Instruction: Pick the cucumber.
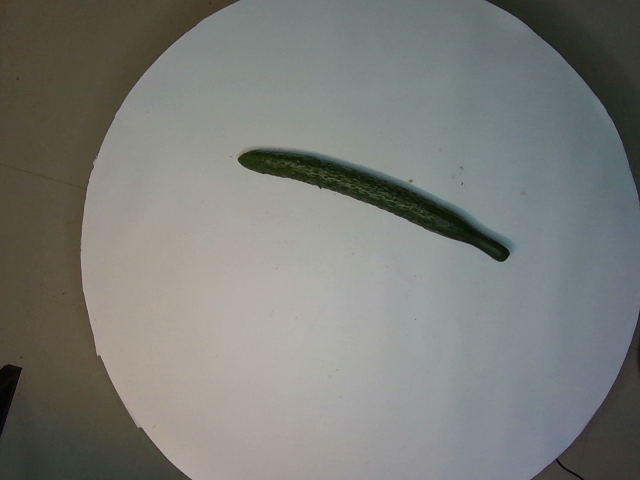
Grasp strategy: vertical